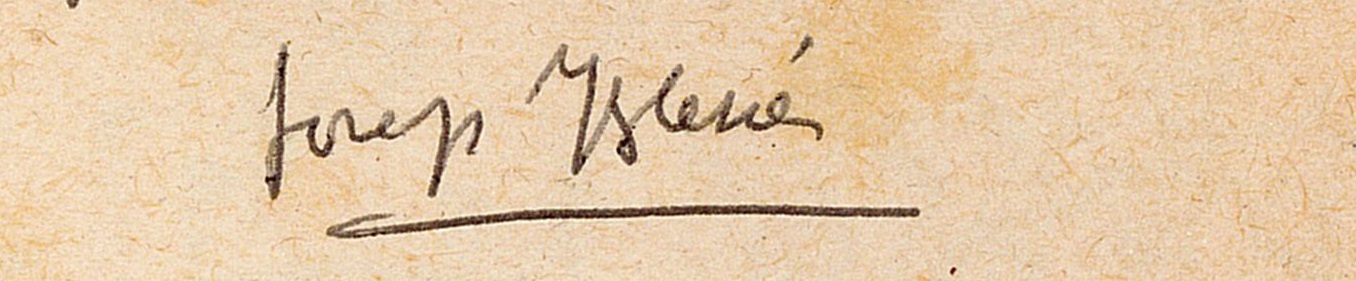
Signature of: josep iglésies i fort